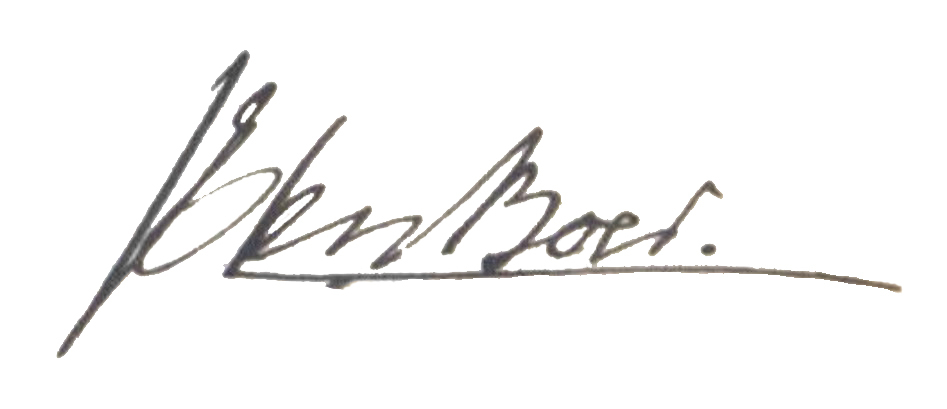
Signature of: jan den boer